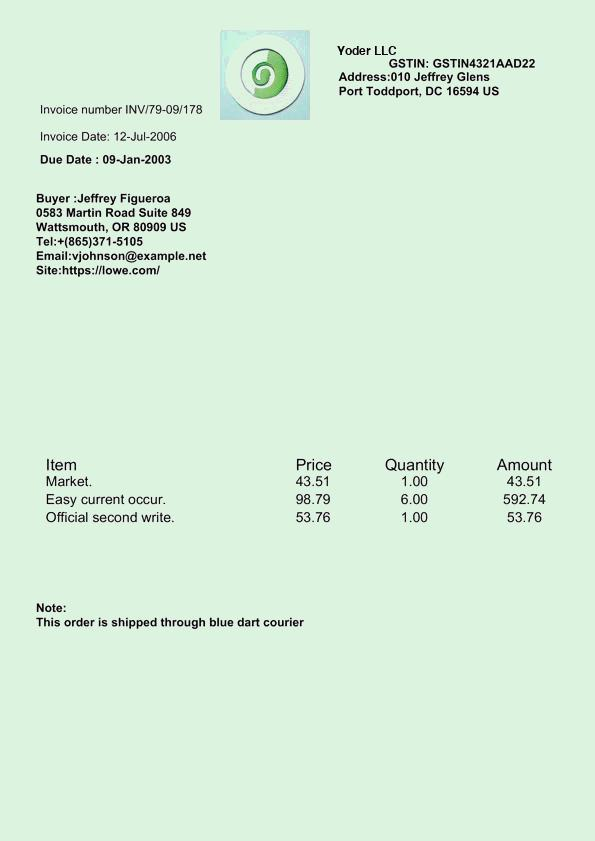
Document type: Invoice